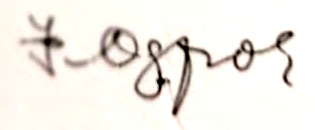
Signature of: theodore odrach